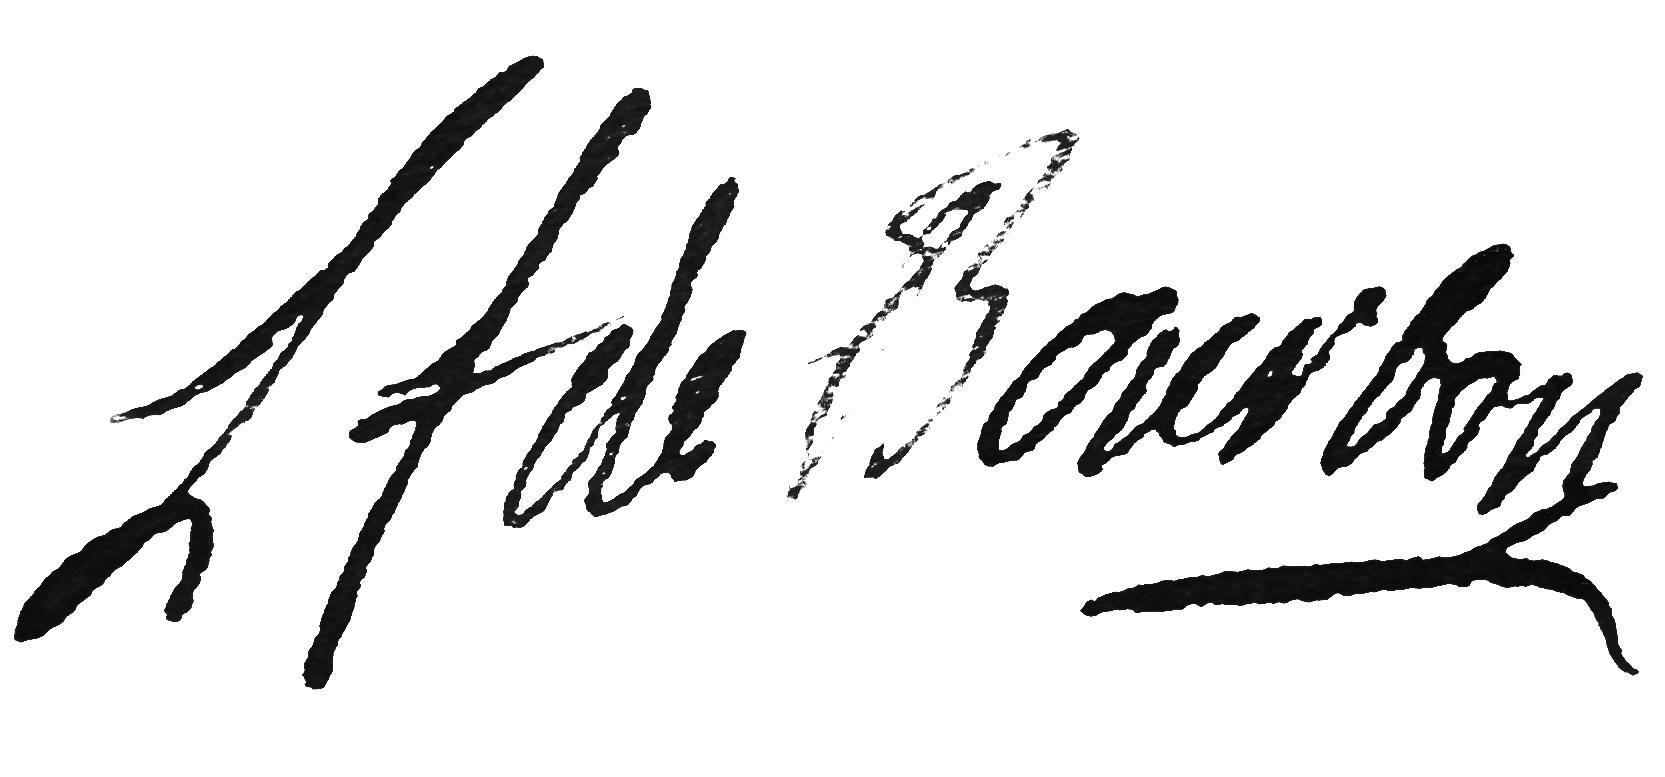
Signature of: louis françois prince of conti